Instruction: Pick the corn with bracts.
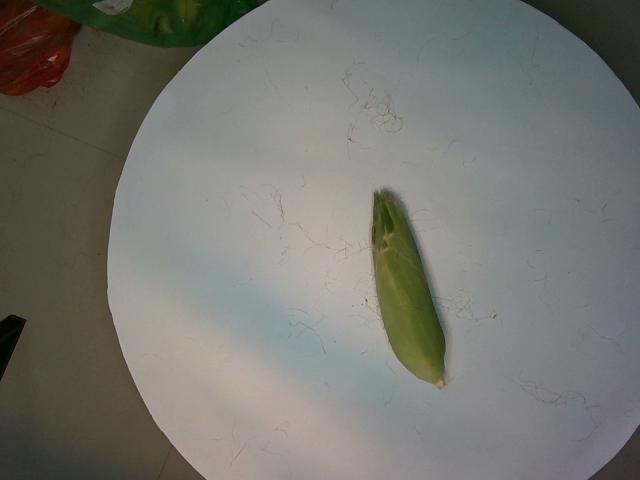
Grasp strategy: vertical